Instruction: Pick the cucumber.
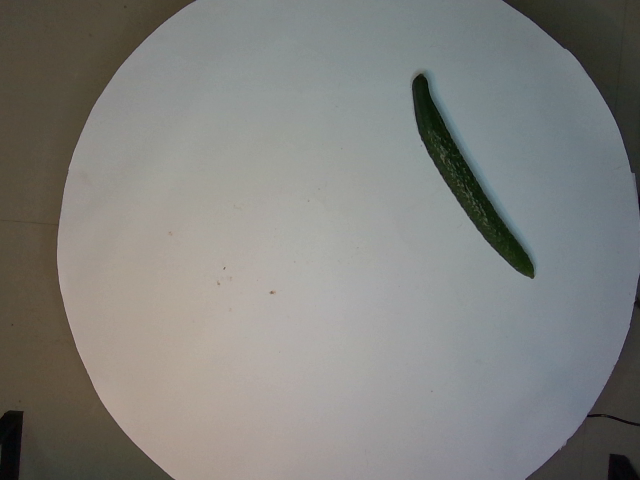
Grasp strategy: vertical